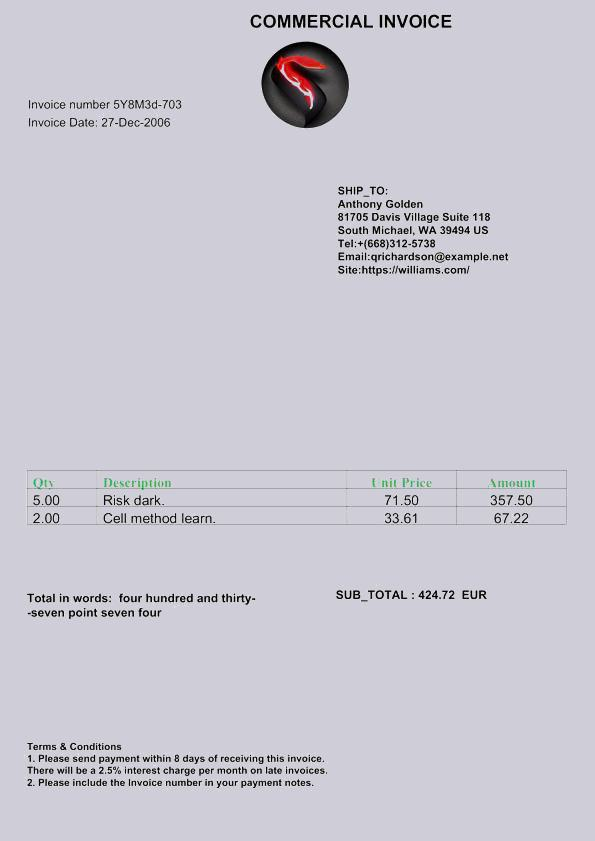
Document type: Invoice